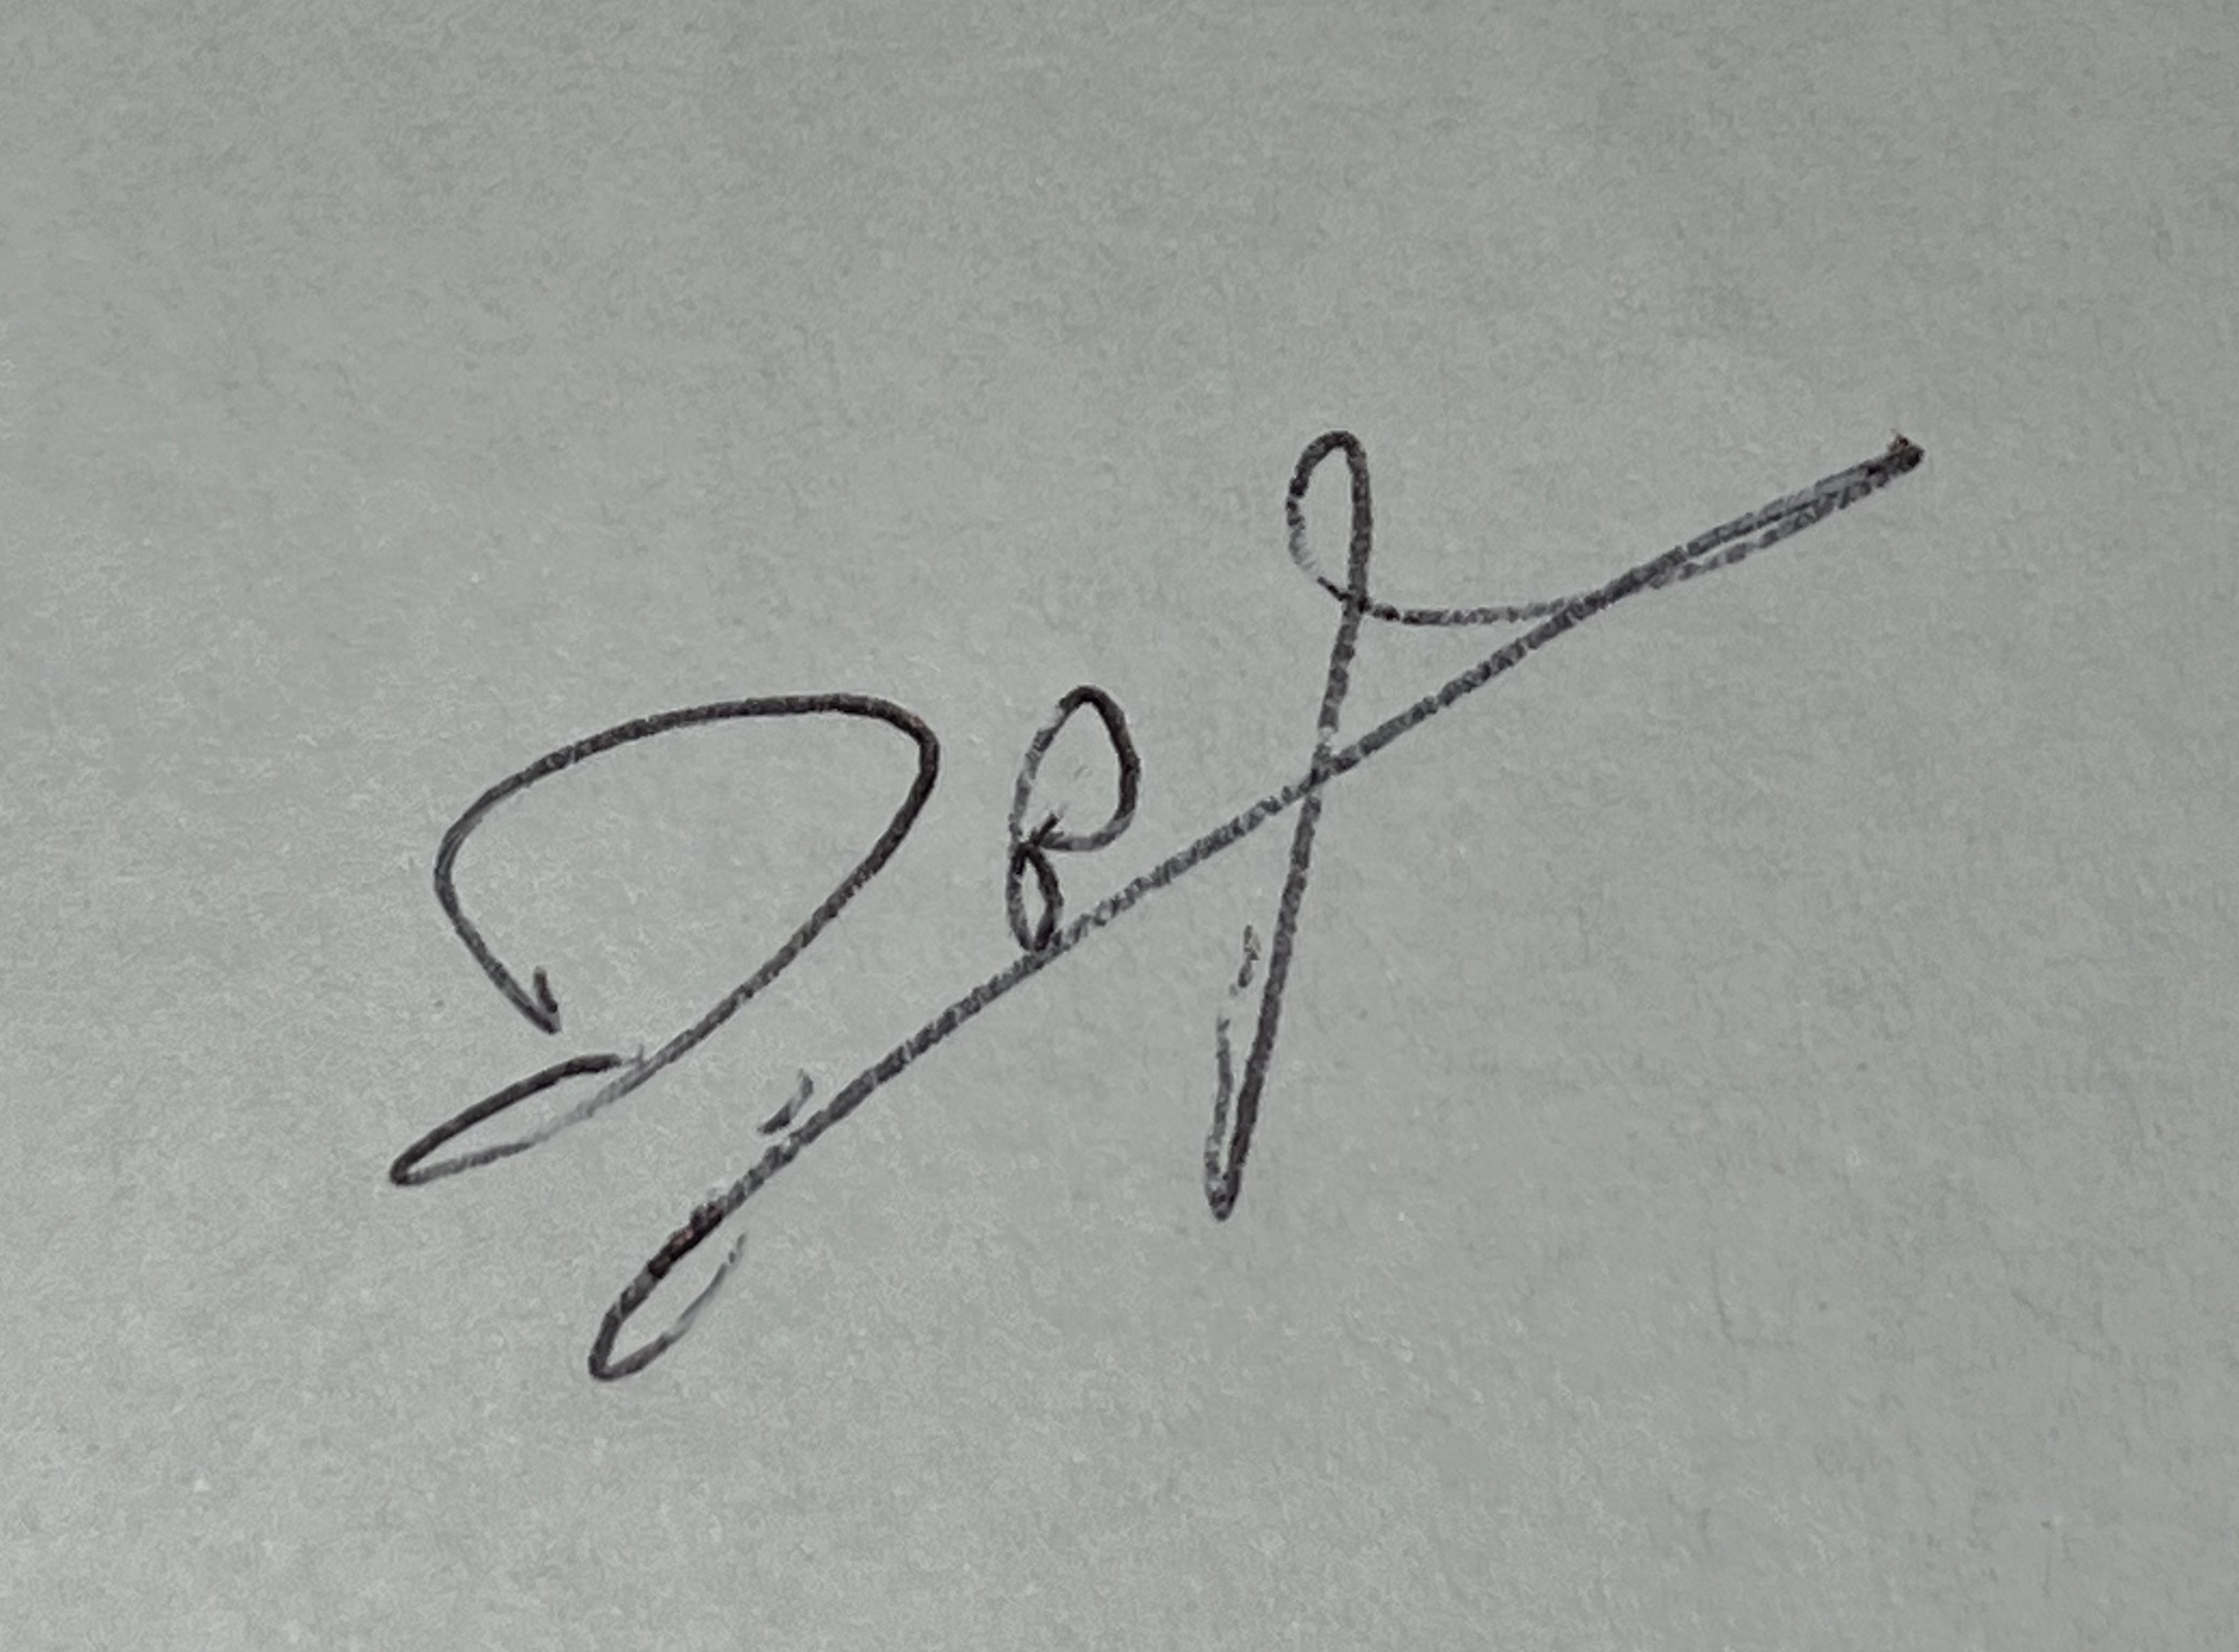
Signature of: jean forestier